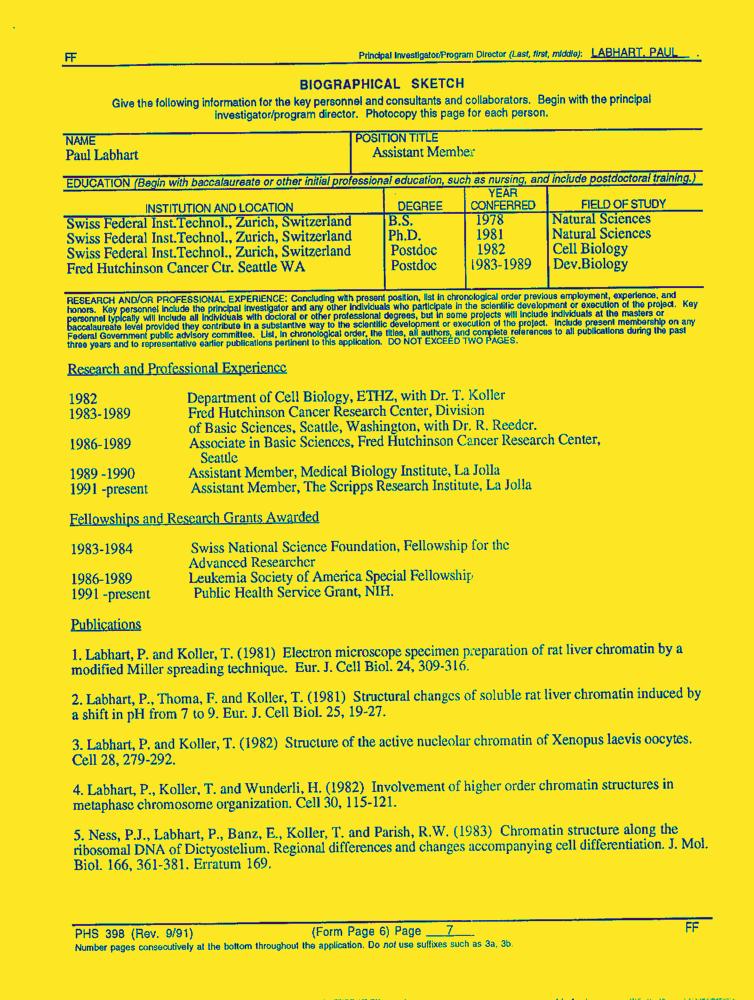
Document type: Resume-Doc